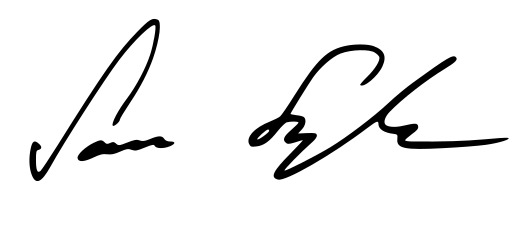
Signature of: sylvia sass